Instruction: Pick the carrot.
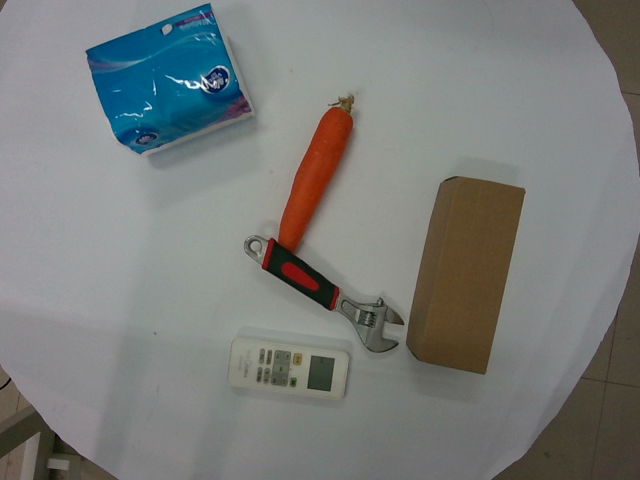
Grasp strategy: vertical